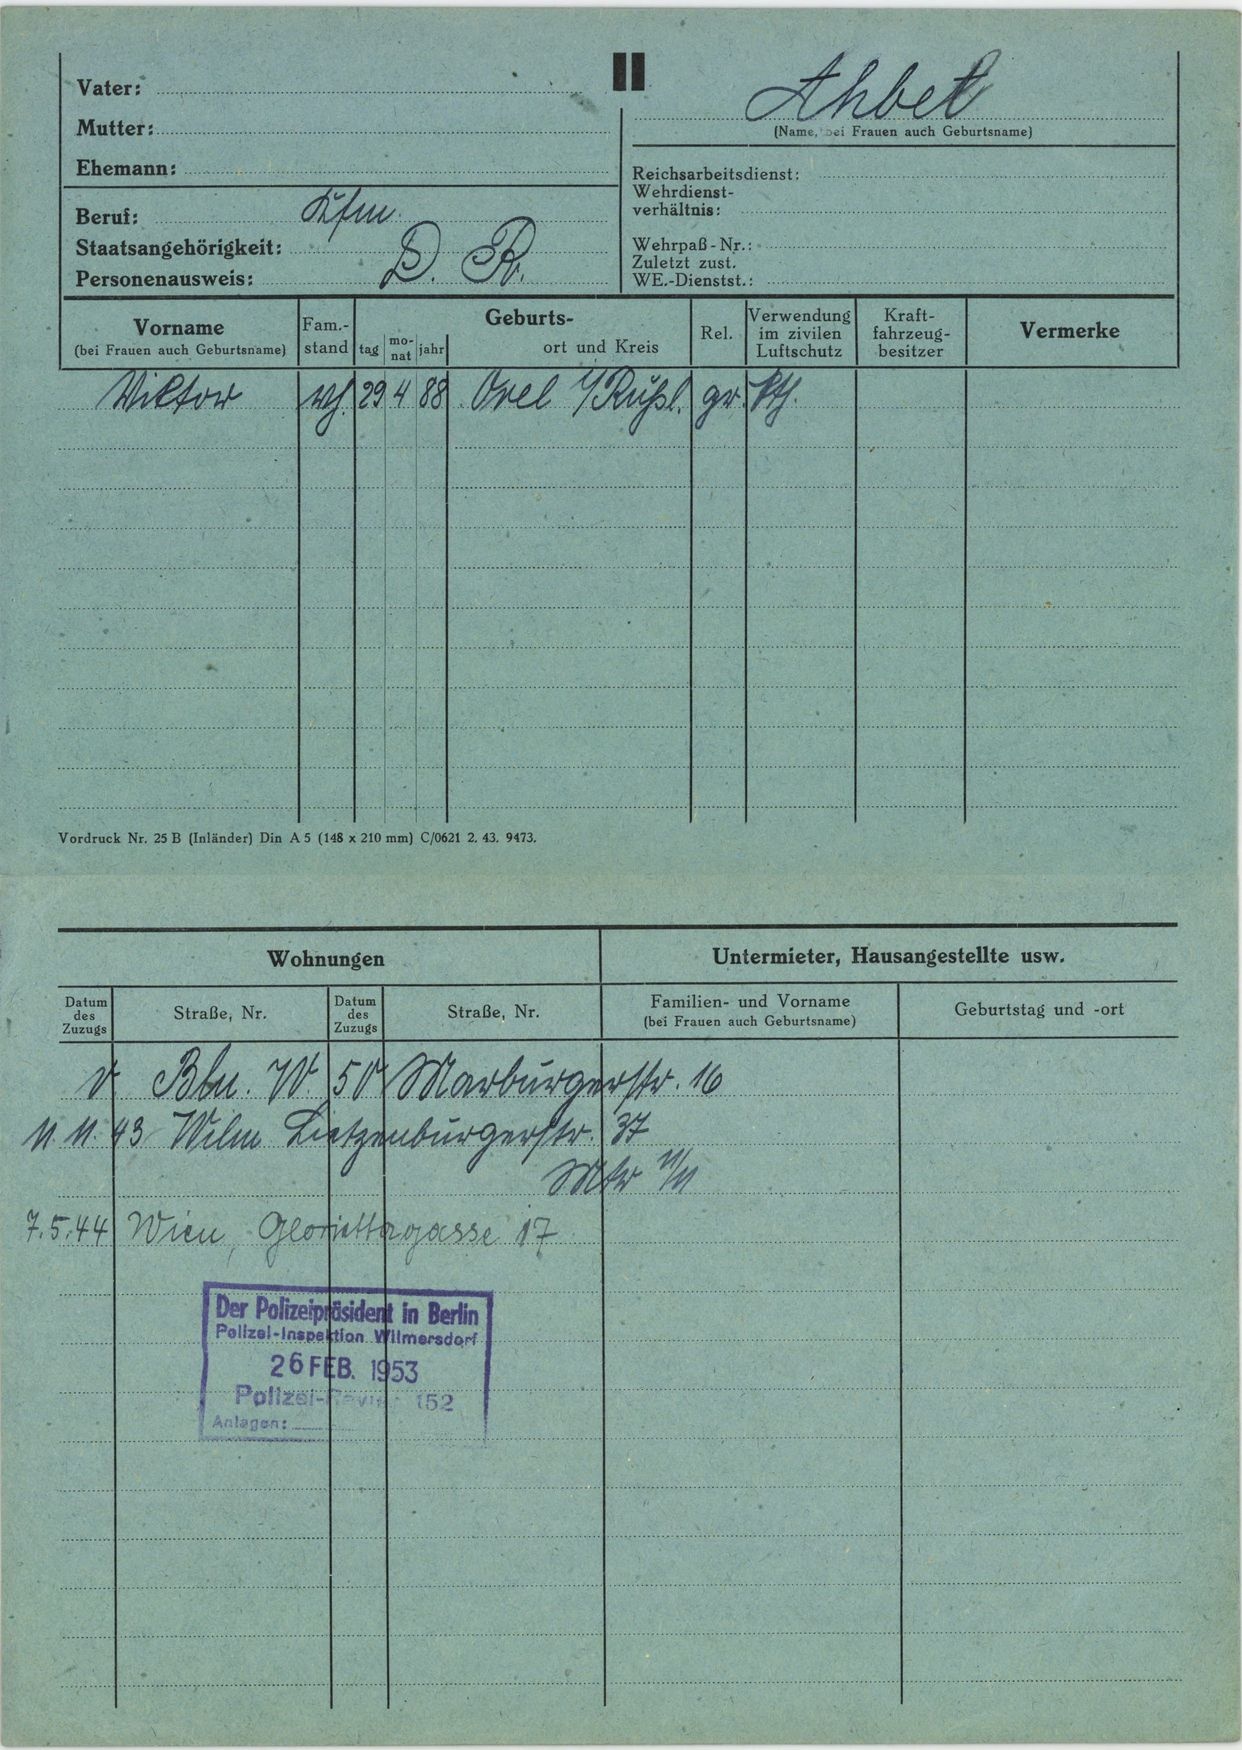
Ahbel